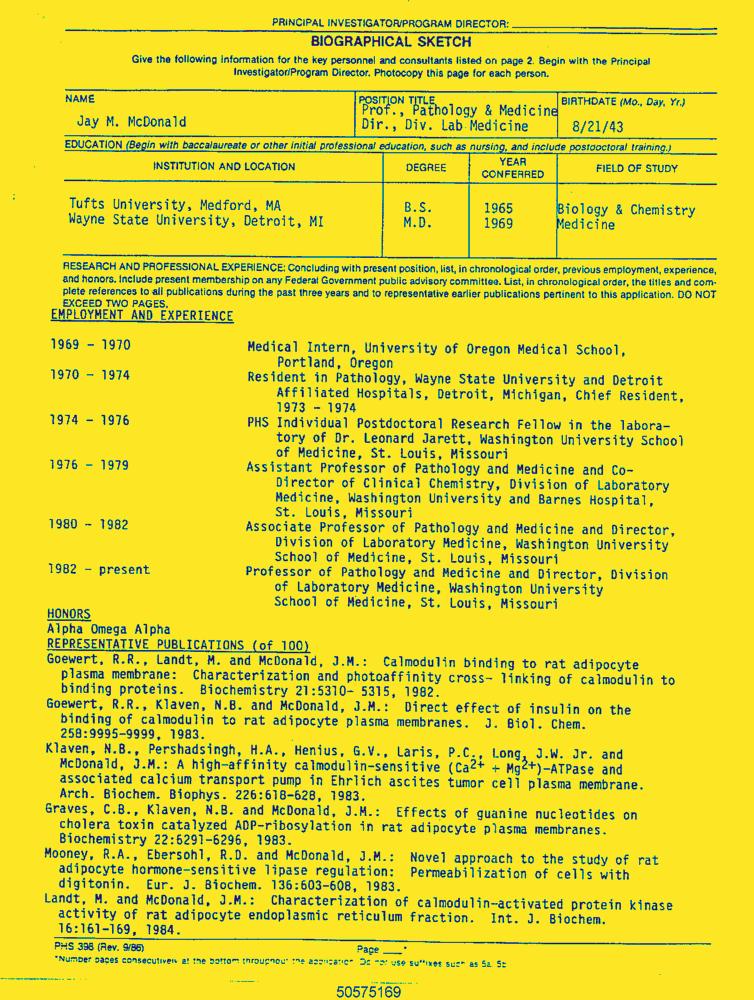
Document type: Resume-Doc